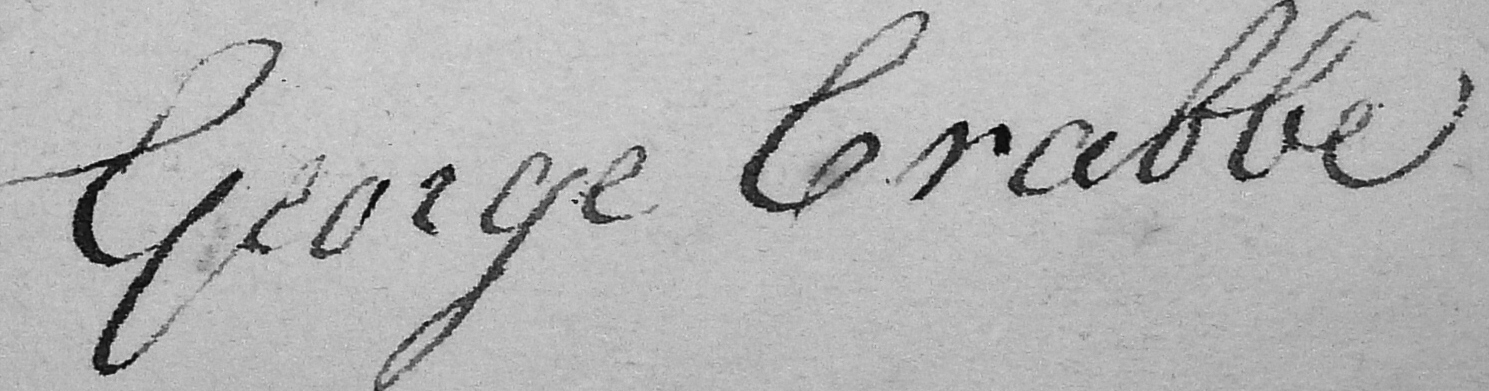
Signature of: george crabbe